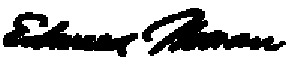
Signature of: edward moran